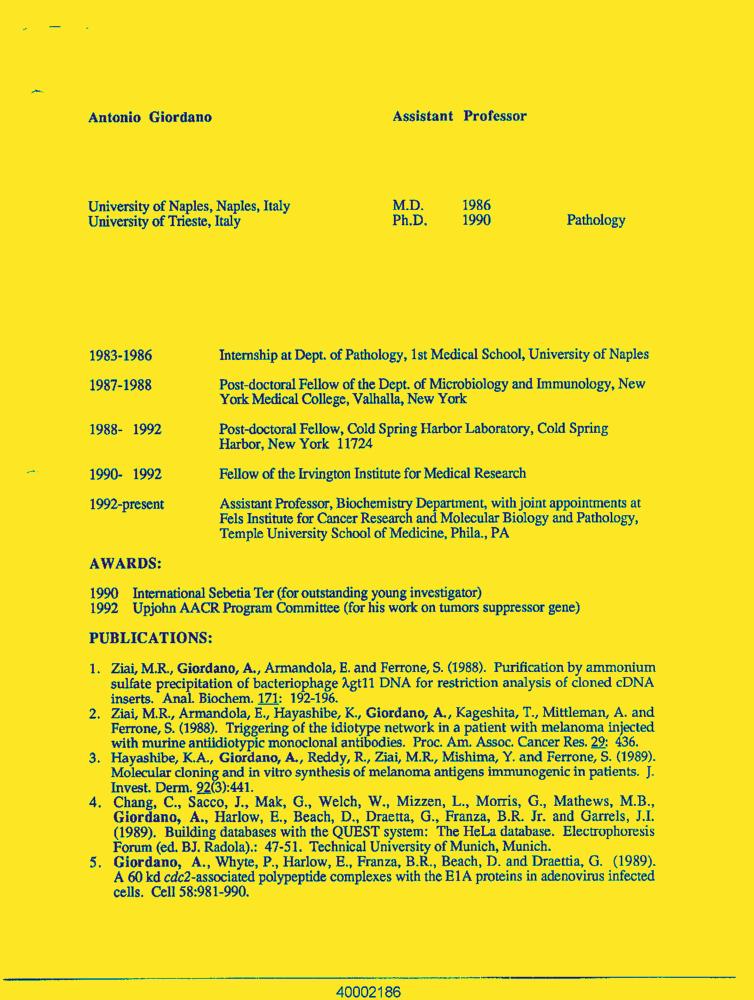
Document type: Resume-Doc